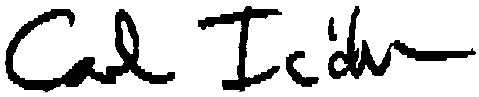
Signature of: carl icahn